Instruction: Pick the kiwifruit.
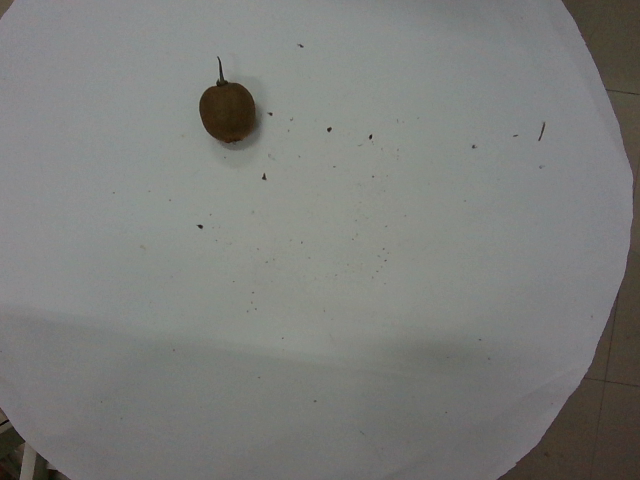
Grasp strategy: vertical